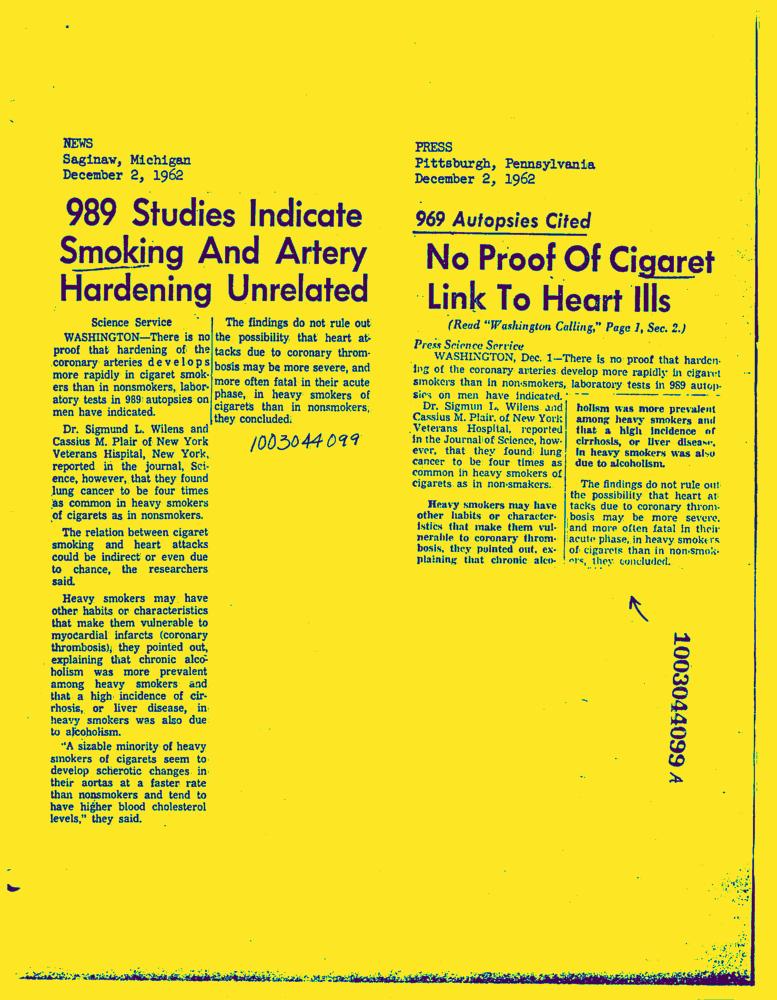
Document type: News-Article